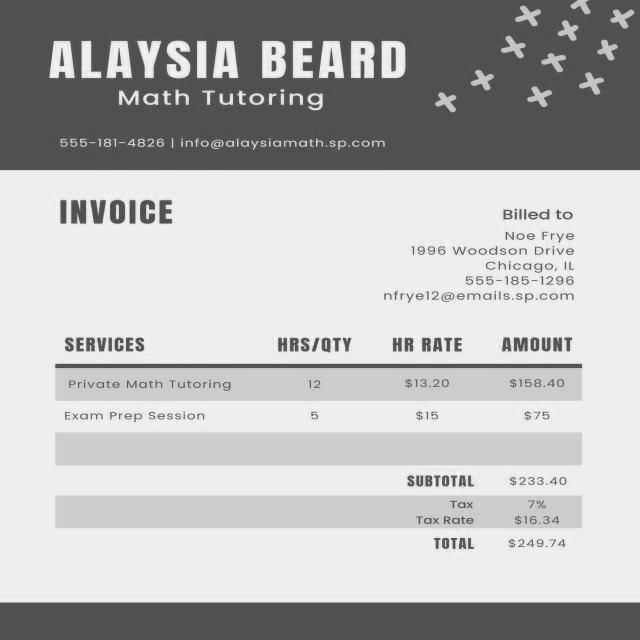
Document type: Invoice